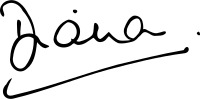
Signature of: diana princess of wales